Question: What type of tax is indicated in the document, personal property or real estate?
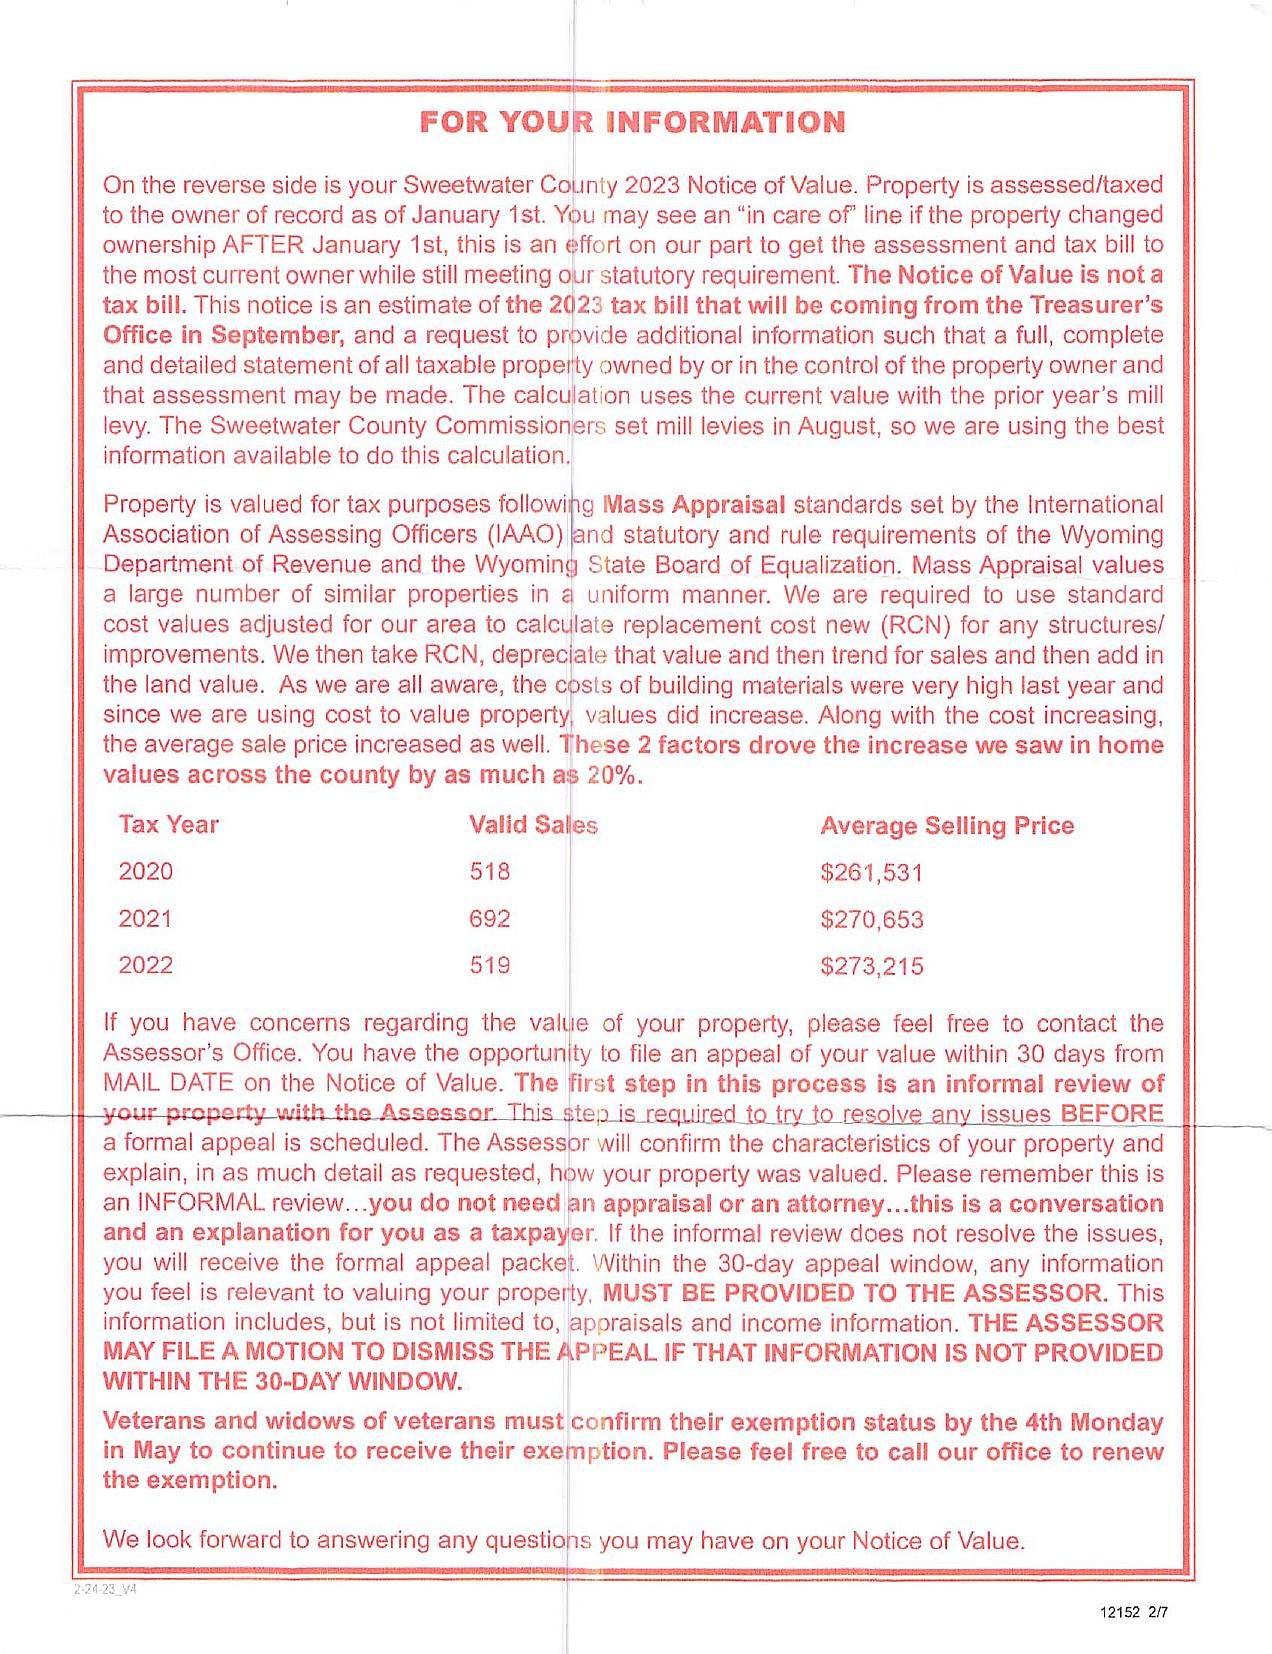
Answer: "Real Estate Tax"